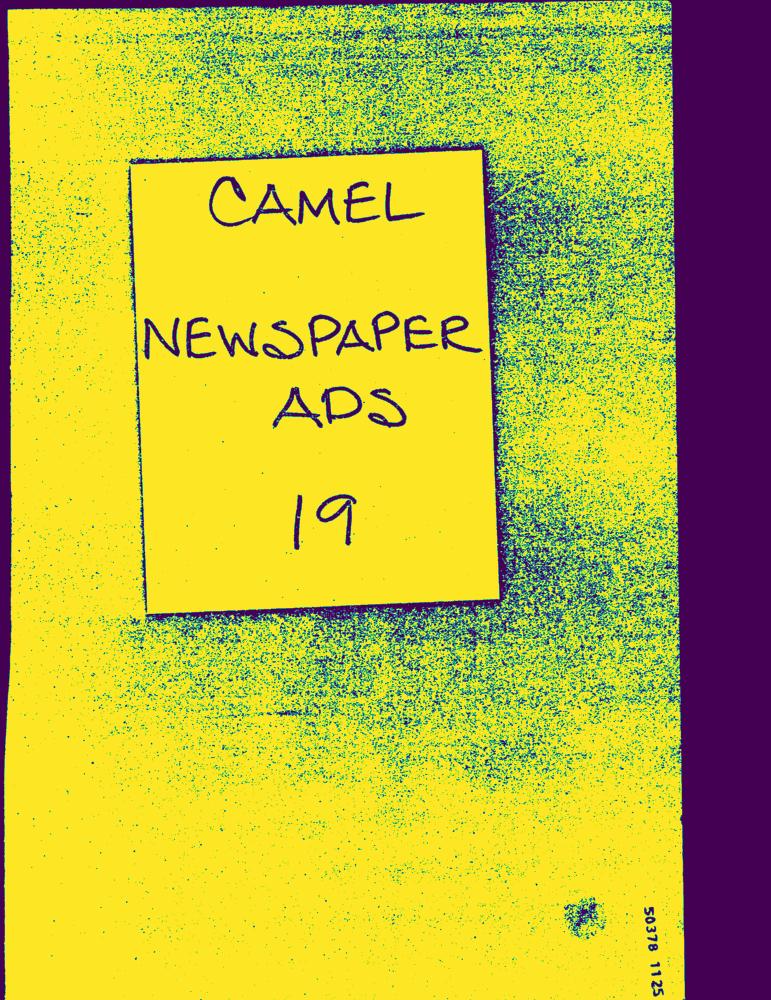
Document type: AD